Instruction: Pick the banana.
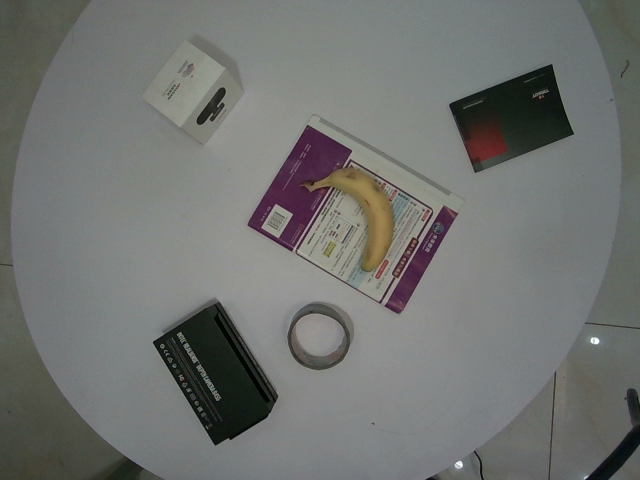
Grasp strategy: vertical